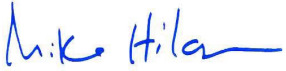
Signature of: mike hilgers